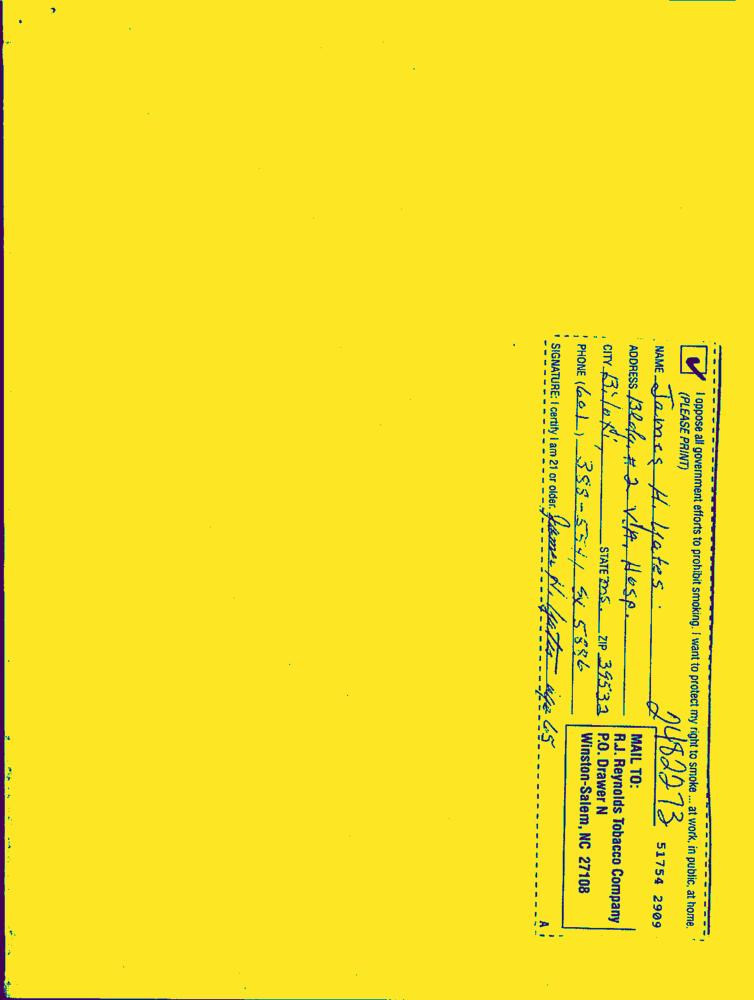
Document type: Hand-Written